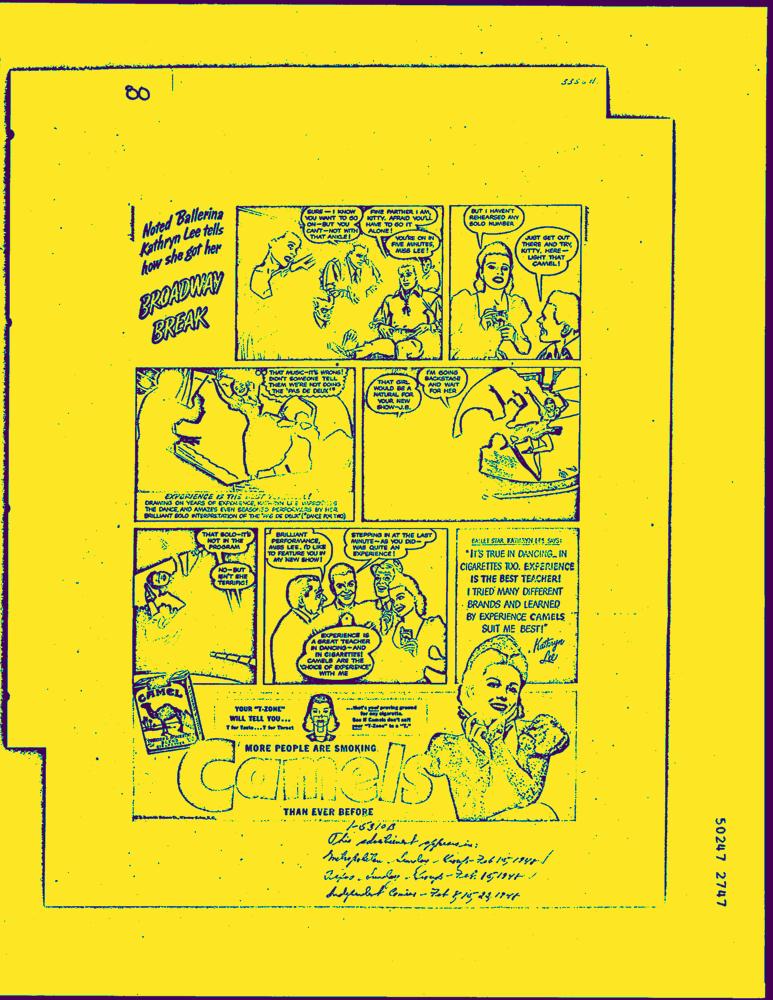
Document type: AD